Question: What could the diagnosis suggest?
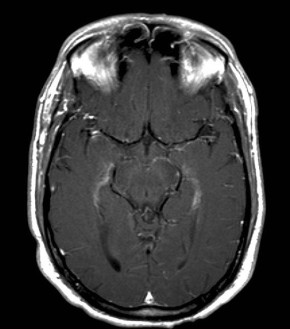
Answer: The possible diagnosis includes •  Multiple sclerosis
•  Lyme disease
•  ADEM (Acute Disseminated Encephalomyelitis)
•  Sarcoidosis
•  Vasculitis (SLE, etc.).